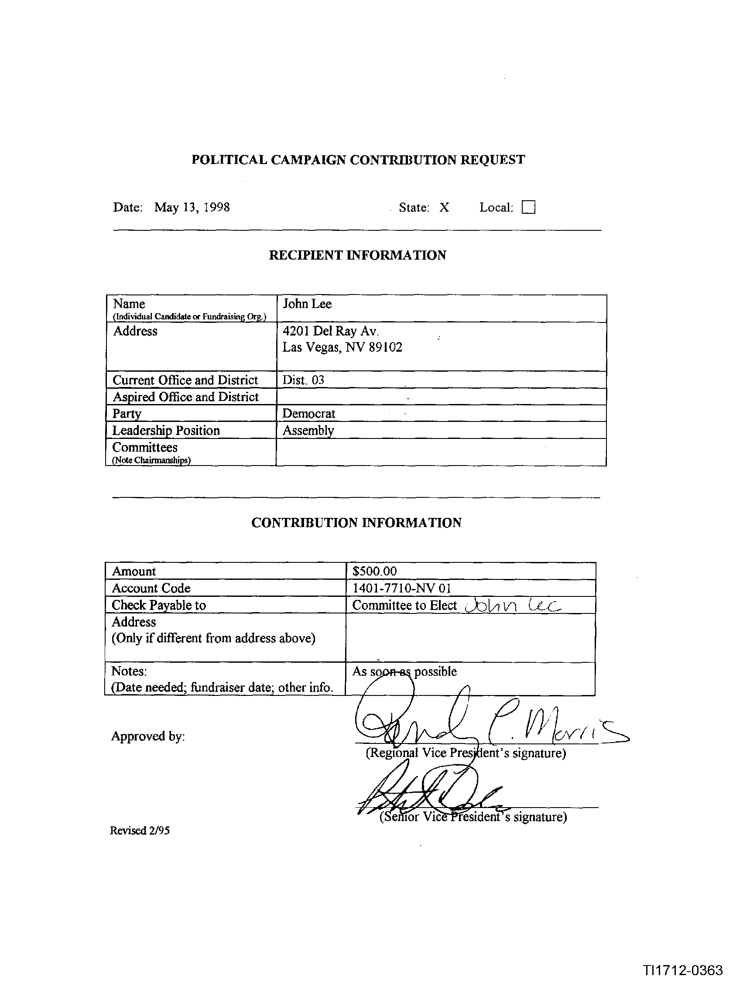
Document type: Invoice